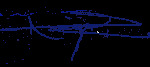
Signature of: abdul rashid ghazi